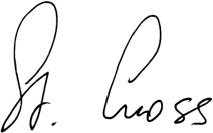
Signature of: stanislav gross